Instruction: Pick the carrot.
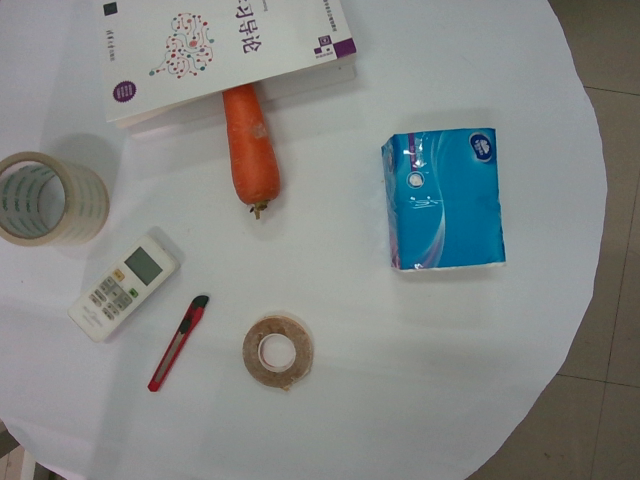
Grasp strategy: vertical